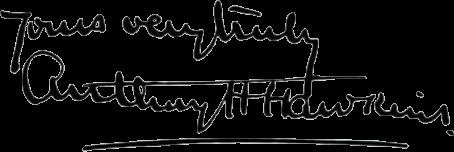
Signature of: anthony hope